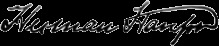
Signature of: herman haupt